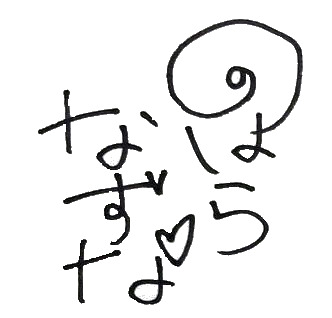
Signature of: nazuna nonohara